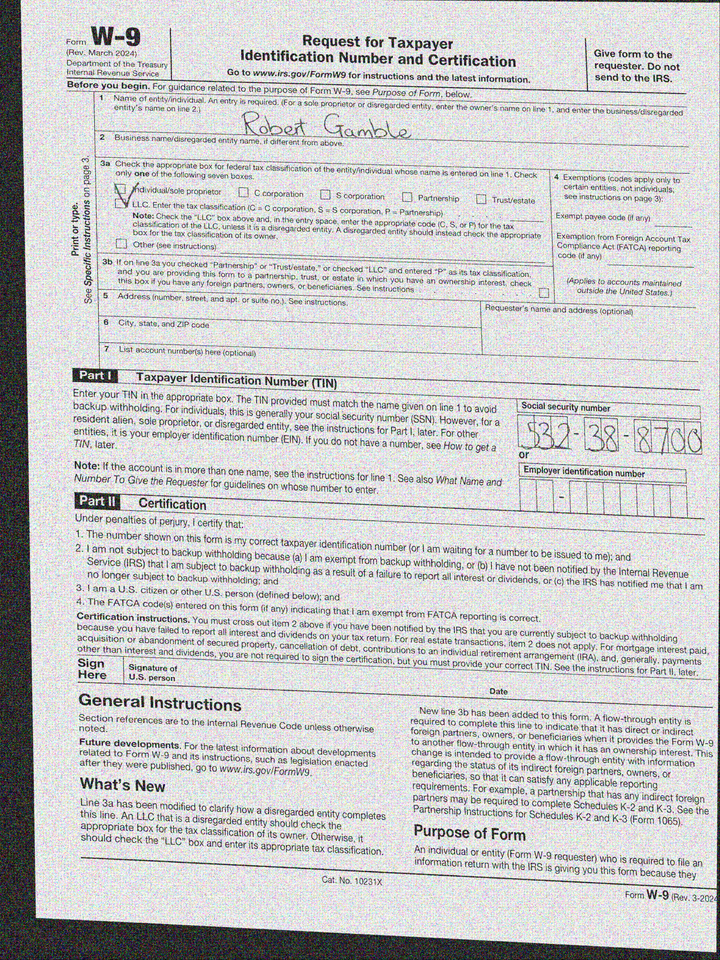
cbx: yes
ssn: 532388700
enm: Robert Gamble